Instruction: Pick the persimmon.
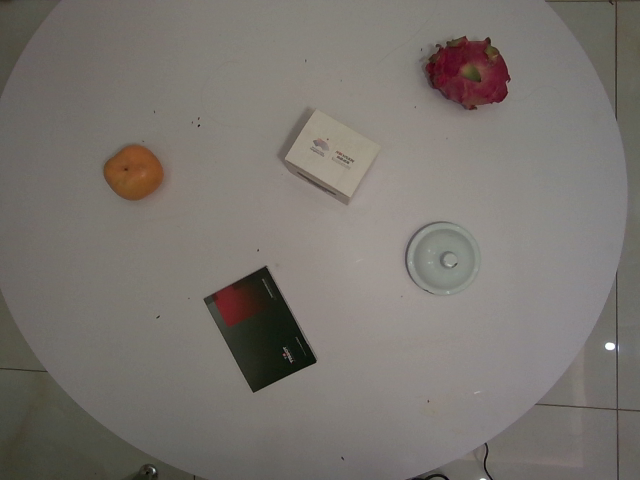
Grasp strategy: vertical